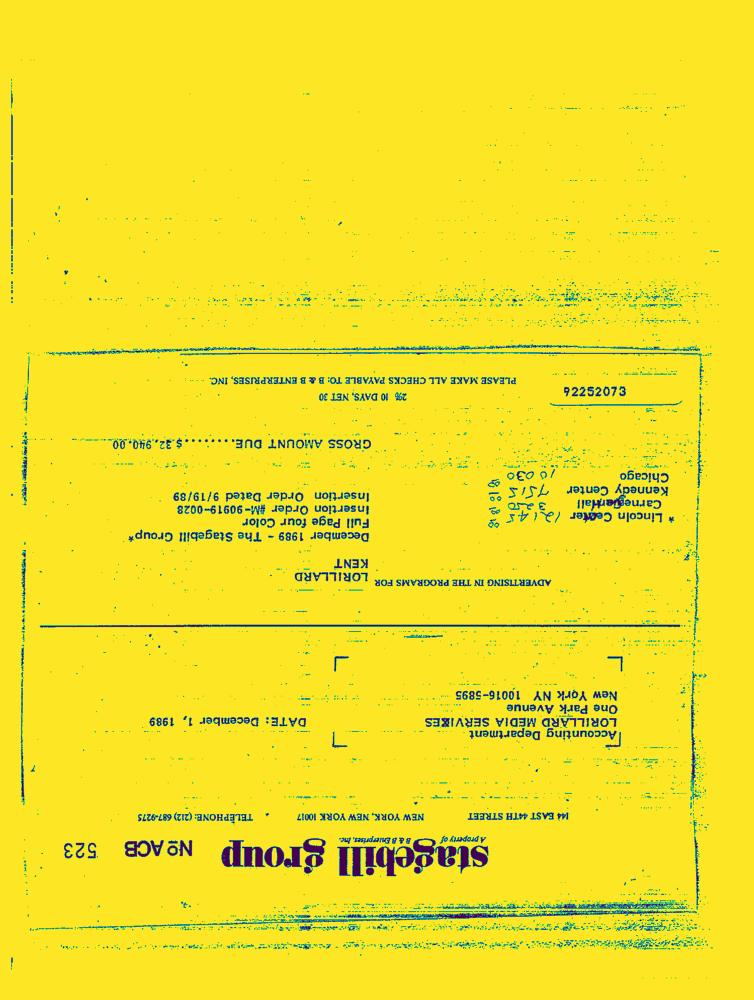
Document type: Invoice-Doc